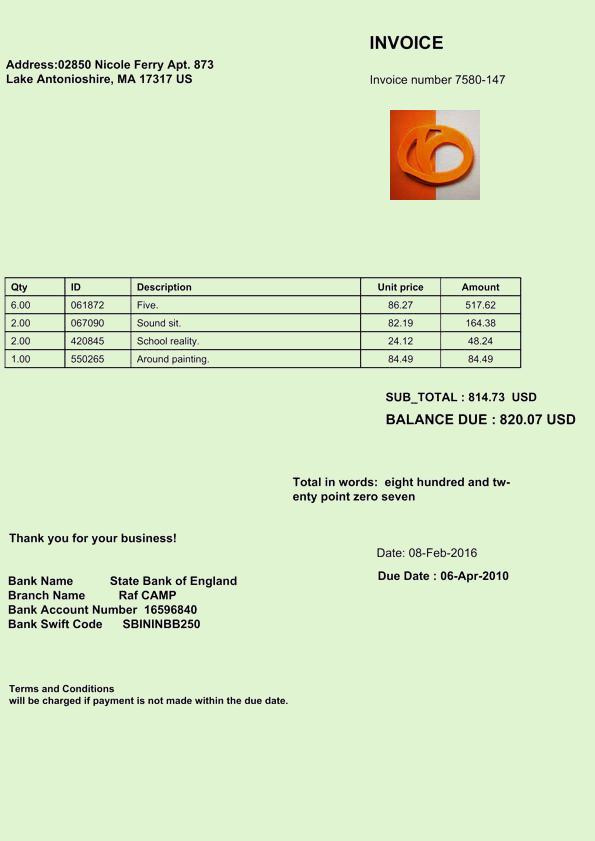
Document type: Invoice